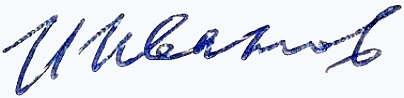
Signature of: igor ivanov